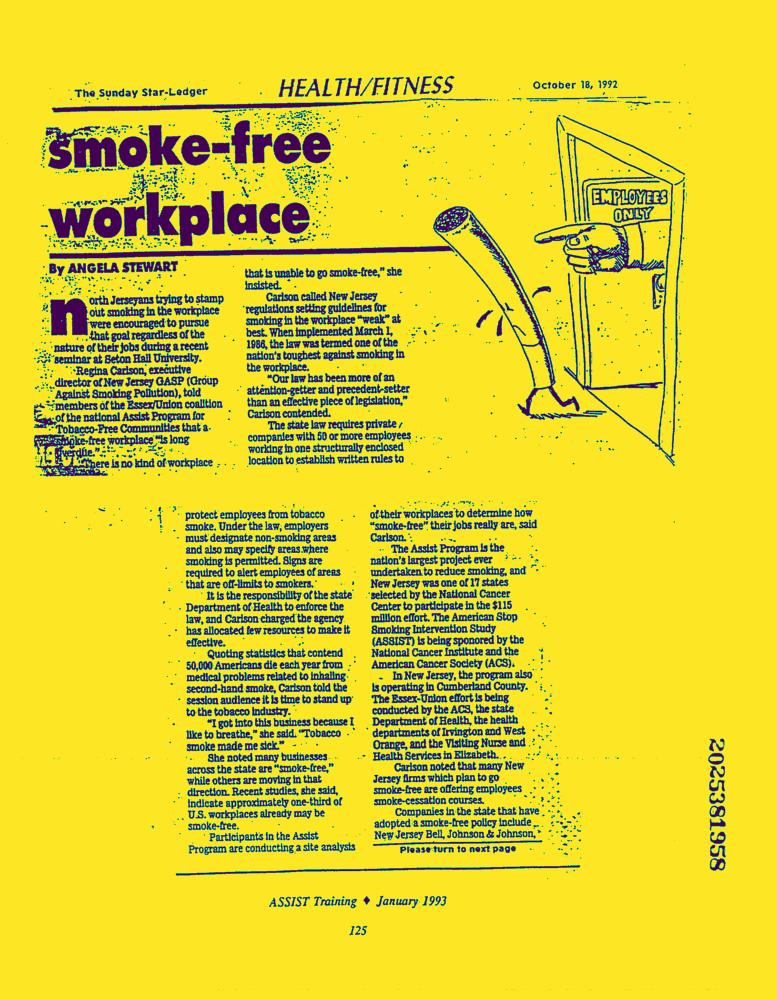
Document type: News-Article